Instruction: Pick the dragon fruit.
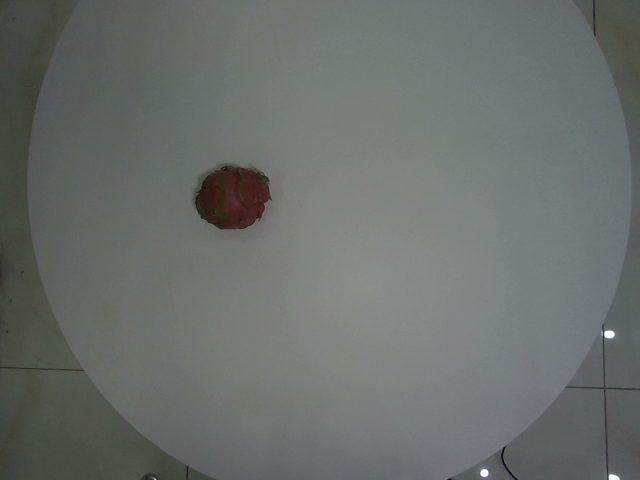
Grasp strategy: vertical